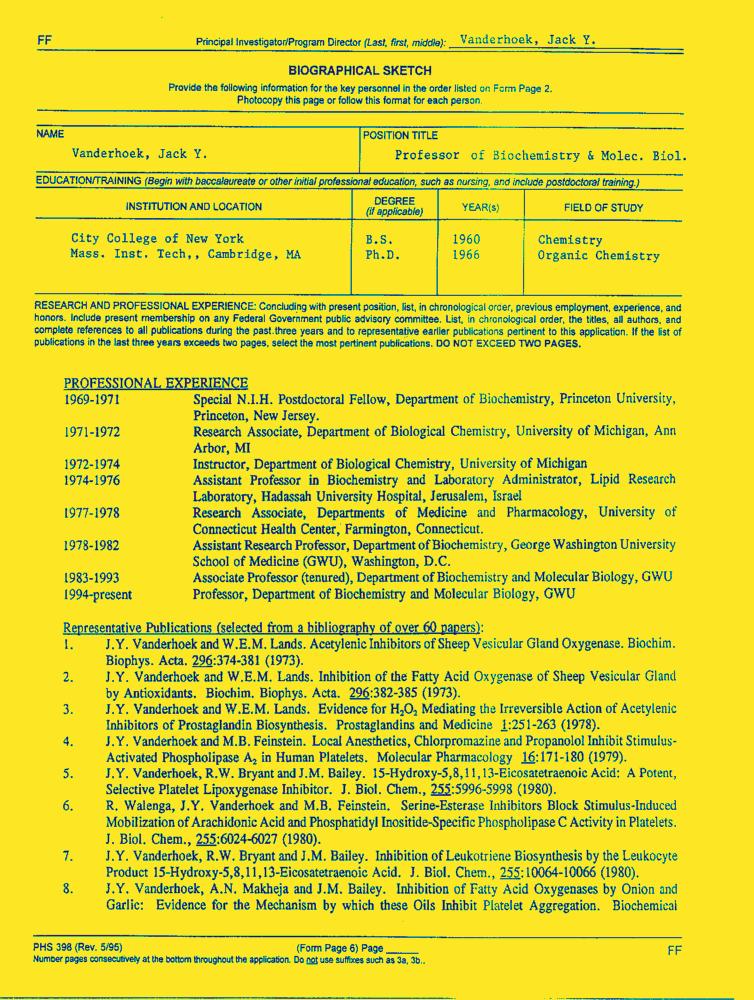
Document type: Resume-Doc